Question: What is the assessed value of the property as noted in the document?
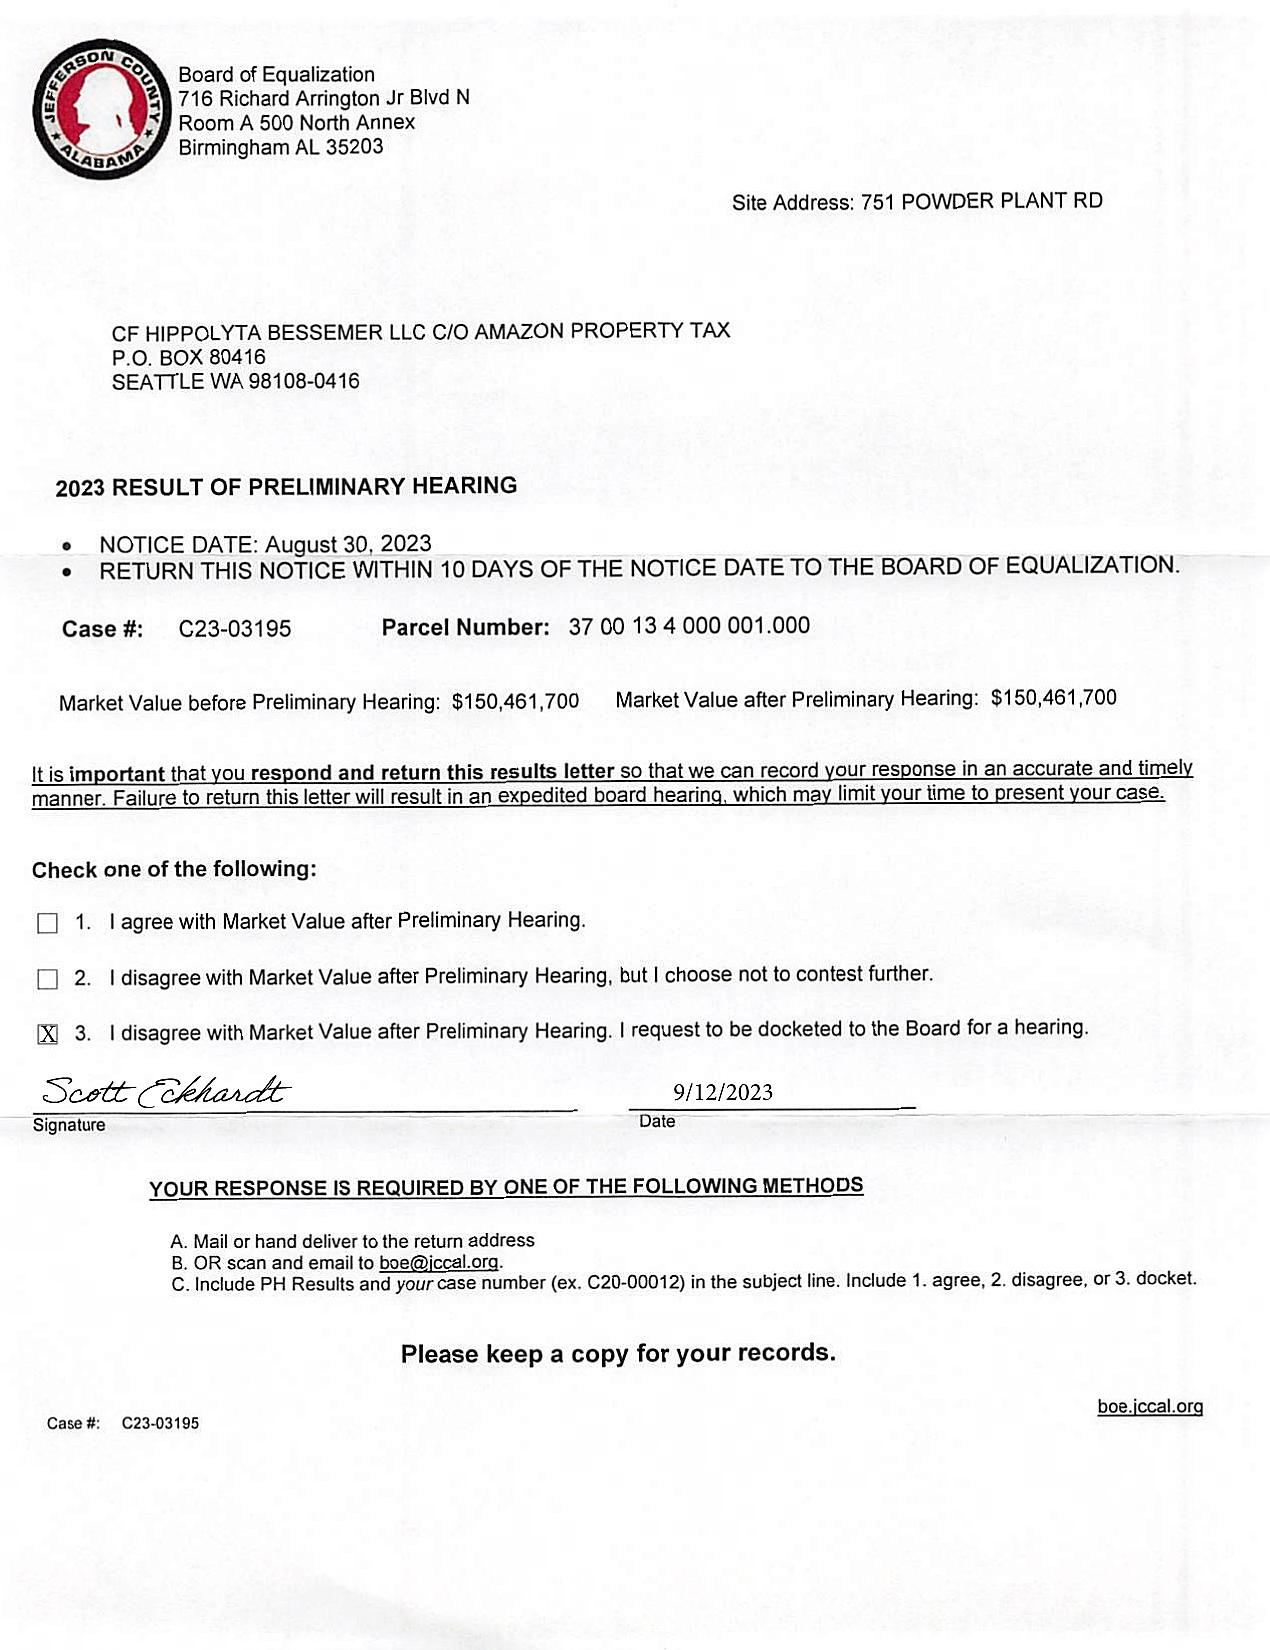
Answer: "$150,461,700 "